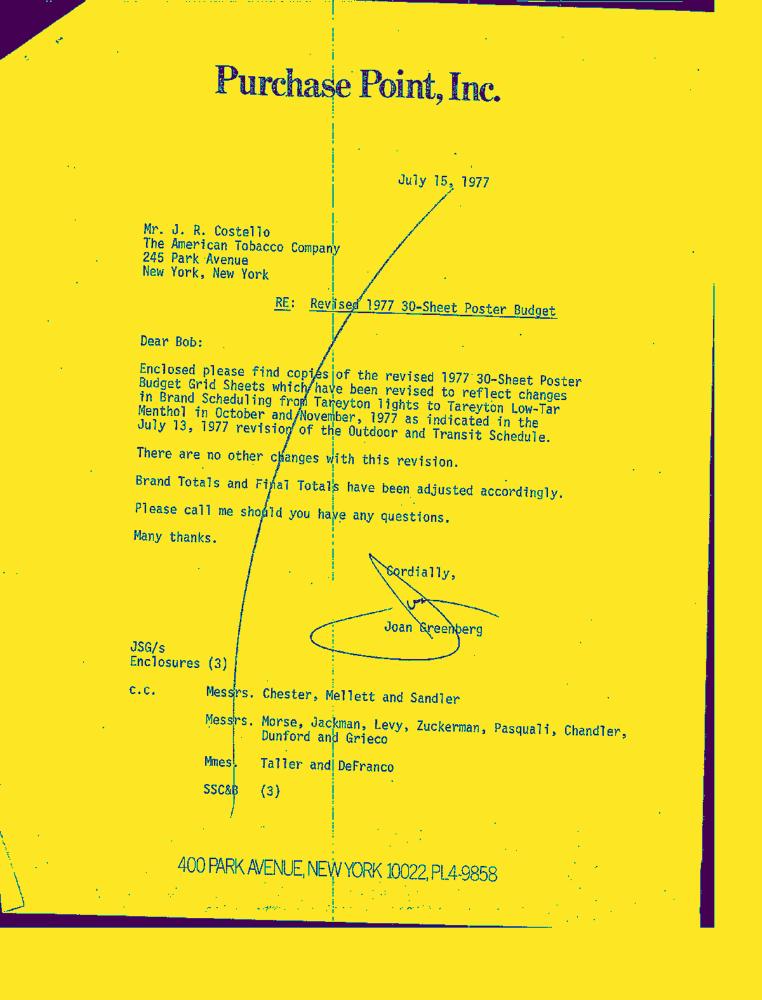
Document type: Letter-Doc